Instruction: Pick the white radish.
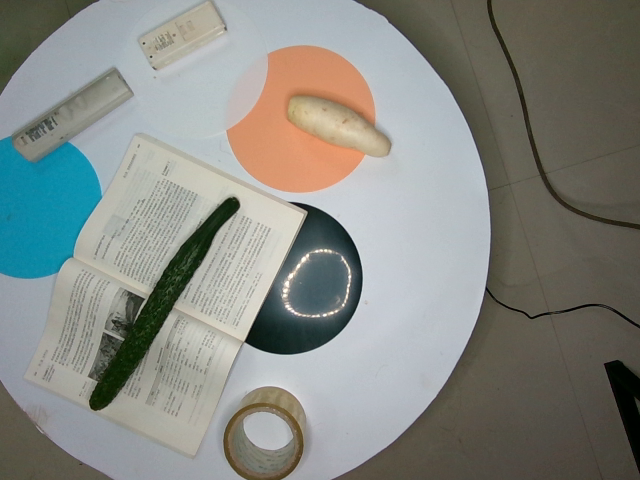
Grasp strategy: vertical